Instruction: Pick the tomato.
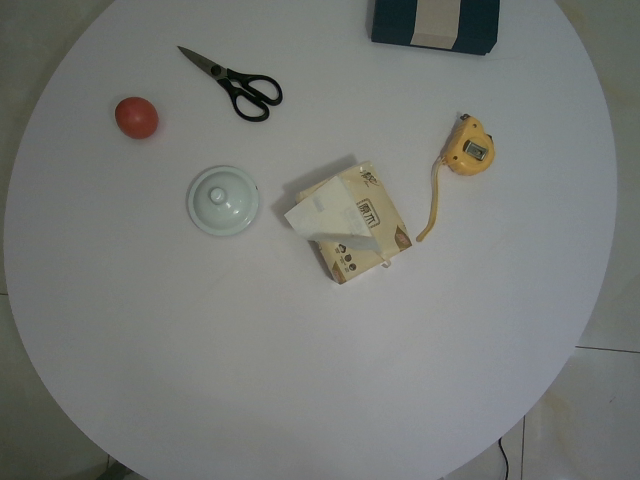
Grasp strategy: vertical